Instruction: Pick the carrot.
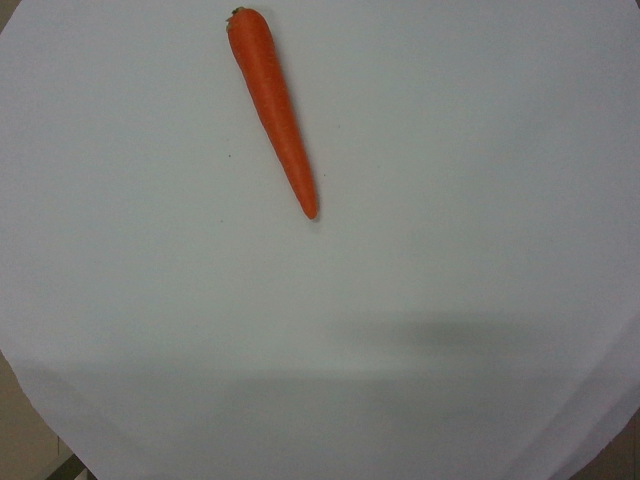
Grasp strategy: vertical